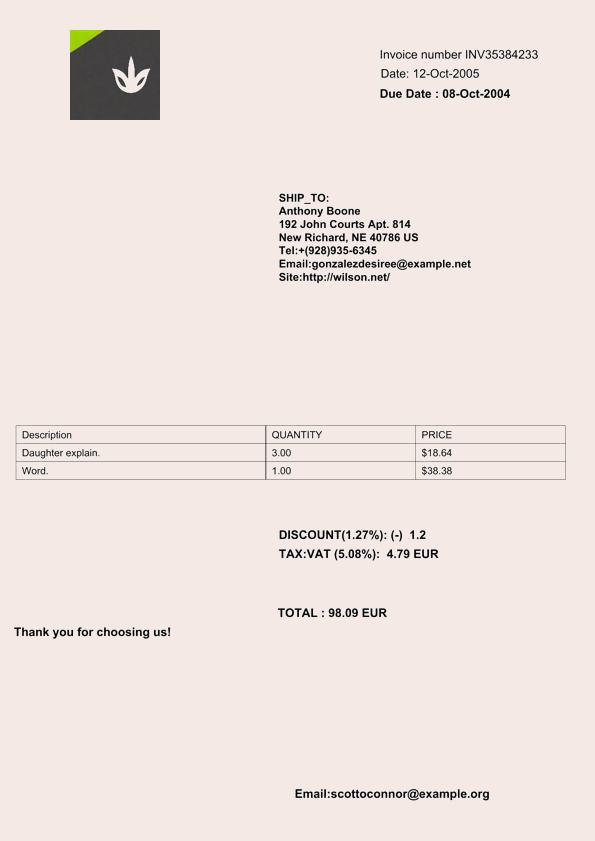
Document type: Invoice